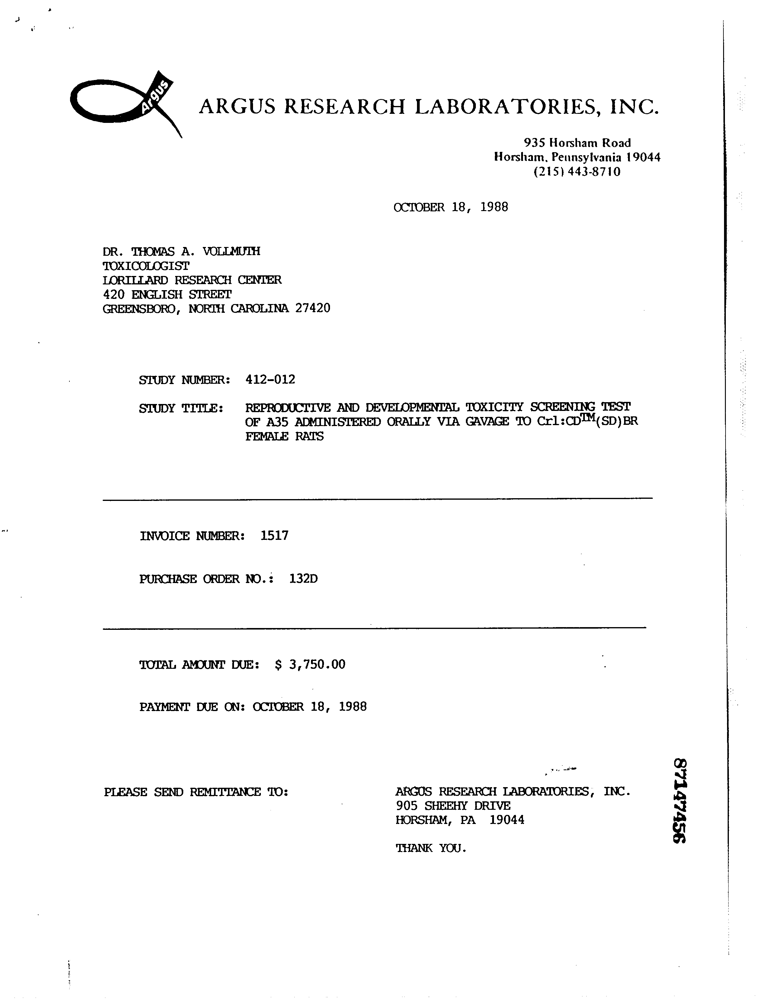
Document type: Invoice